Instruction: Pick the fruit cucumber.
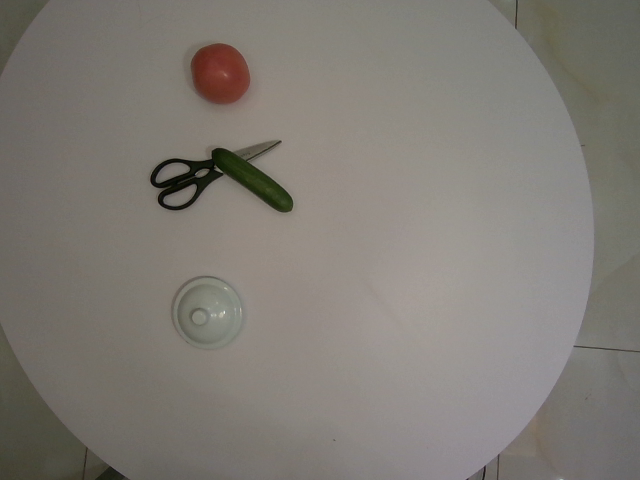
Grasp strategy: vertical